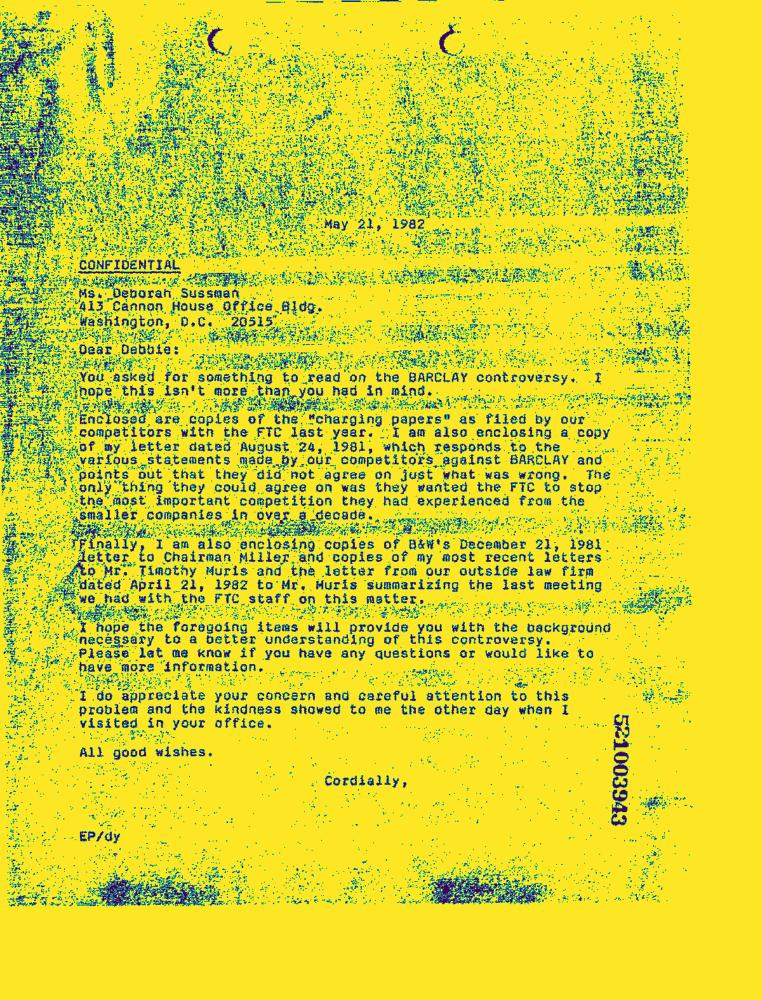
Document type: Letter-Doc